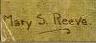
Signature of: mary strange reeve